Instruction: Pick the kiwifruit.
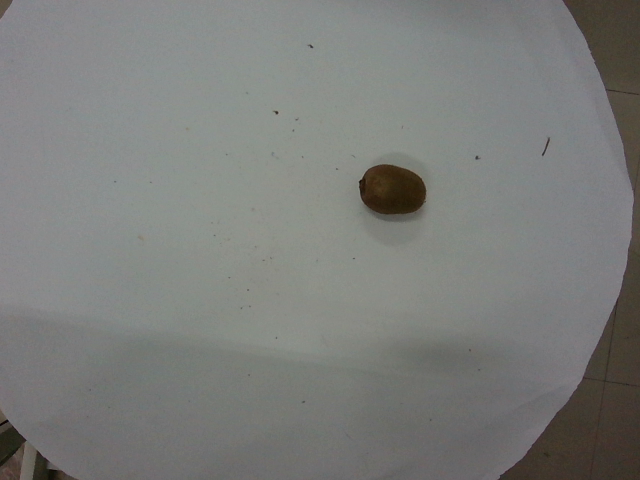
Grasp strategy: vertical